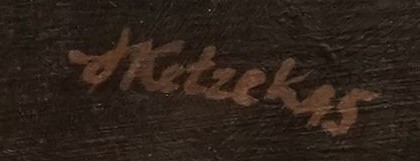
Signature of: q95388528